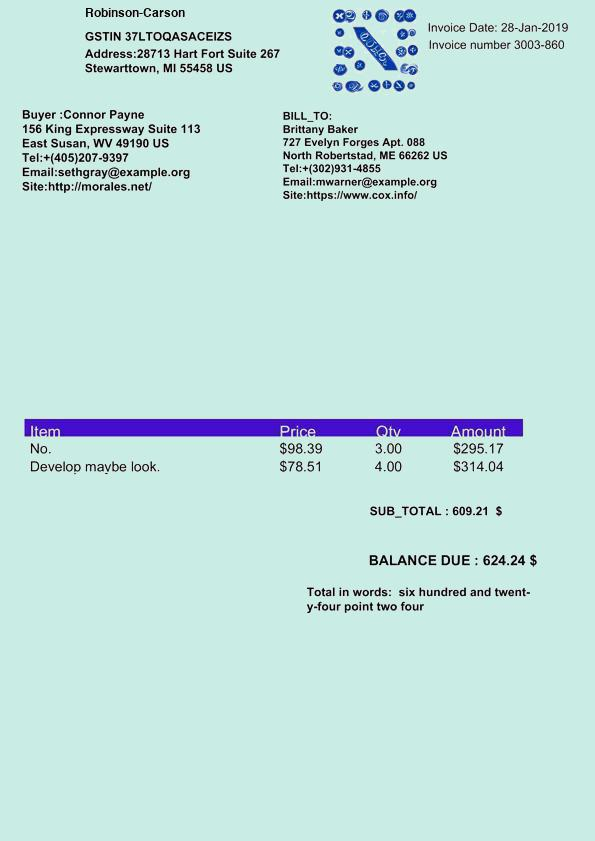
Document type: Invoice